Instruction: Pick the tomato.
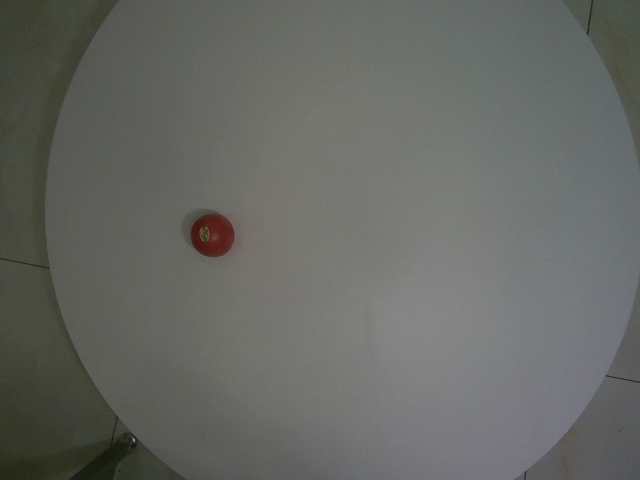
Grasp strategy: vertical